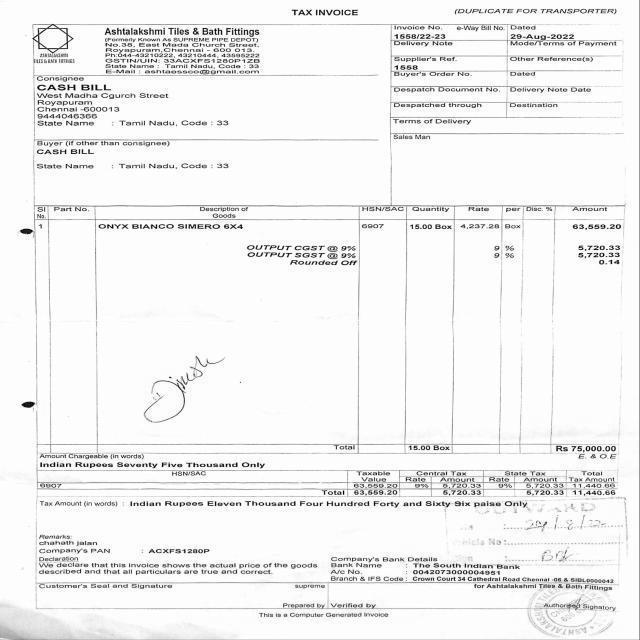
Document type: Invoice